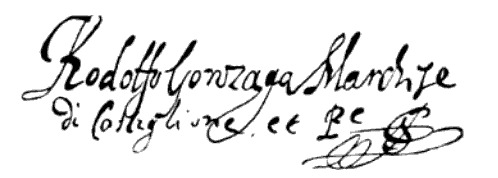
Signature of: rodolfo gonzaga